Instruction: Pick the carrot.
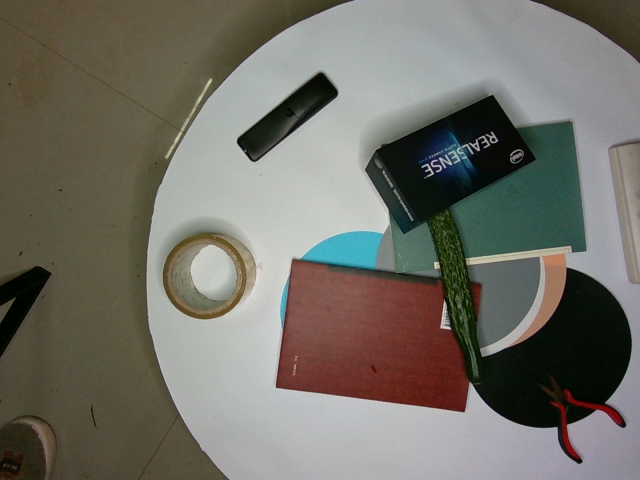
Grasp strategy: vertical